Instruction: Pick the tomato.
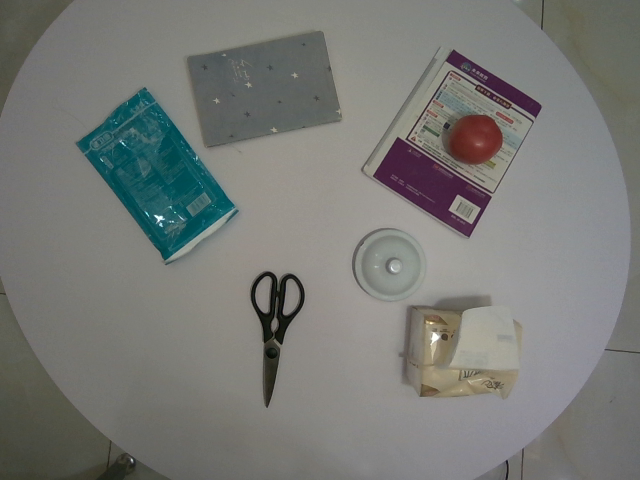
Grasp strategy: vertical